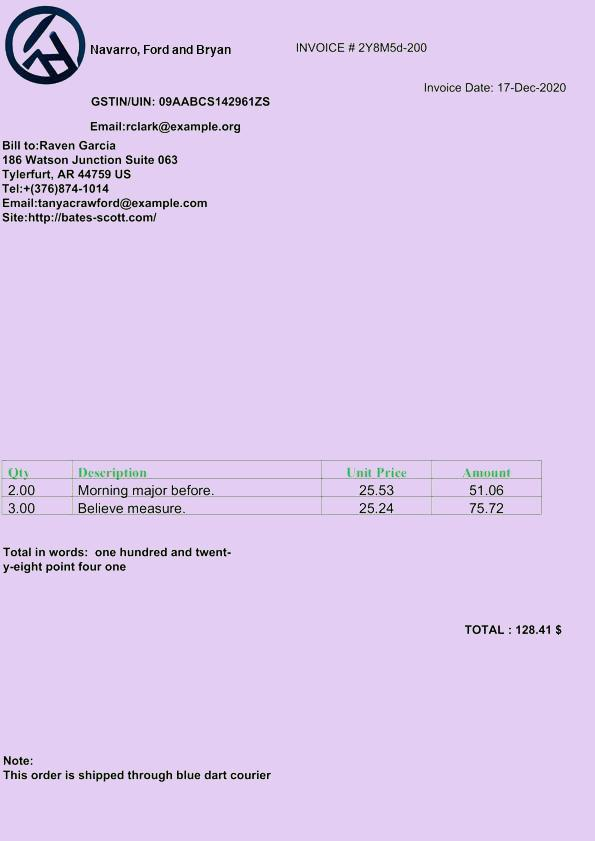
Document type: Invoice